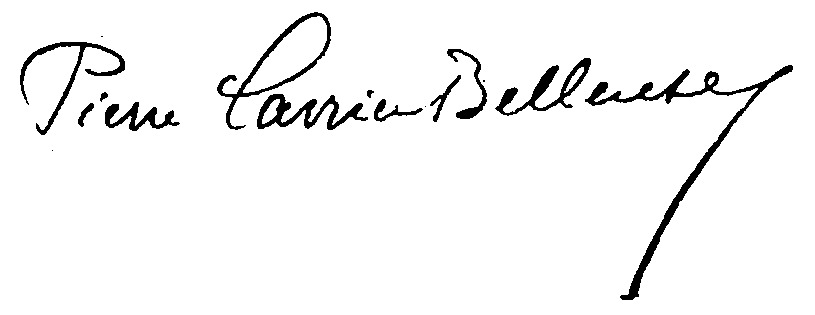
Signature of: pierre carrier belleuse